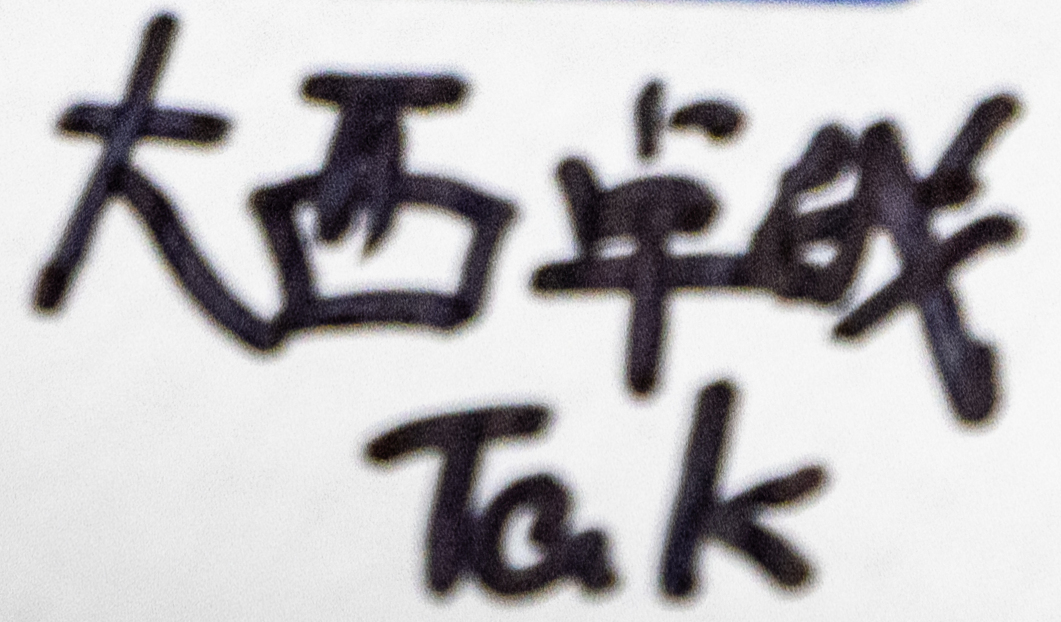
Signature of: takuya ōnishi